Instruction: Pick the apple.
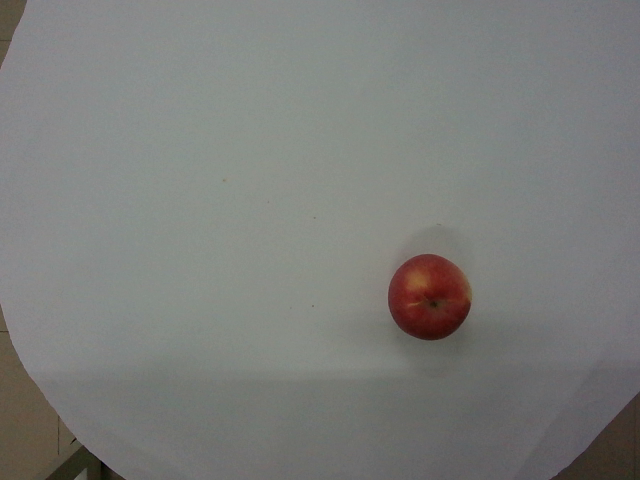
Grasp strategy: vertical